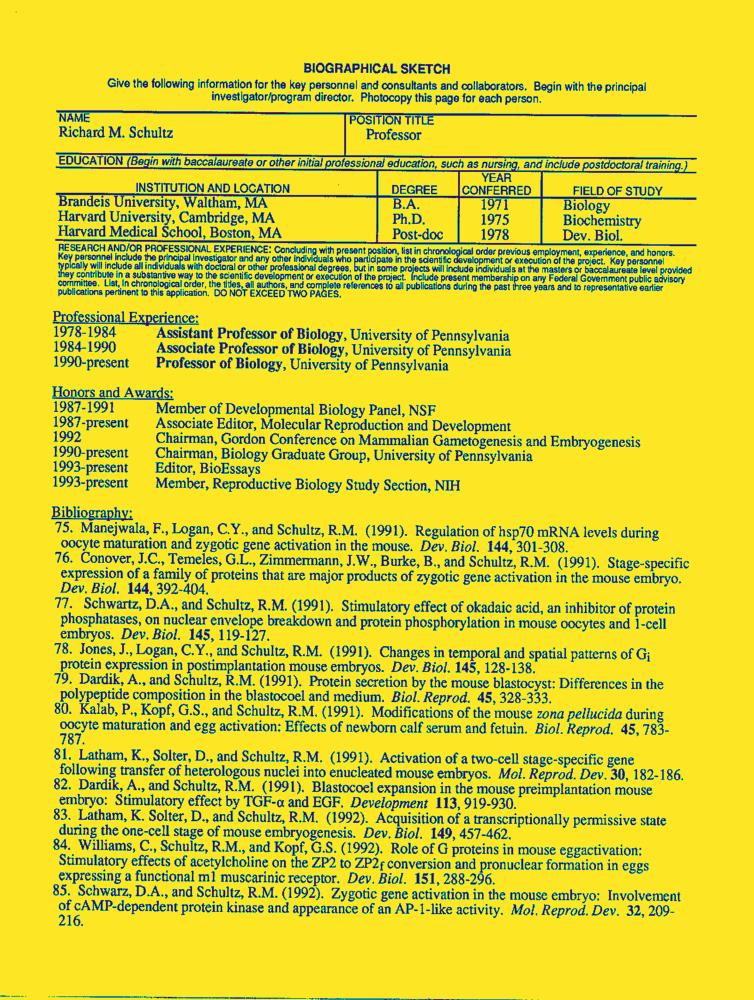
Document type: Resume-Doc